Question: Which state is mentioned in the document?
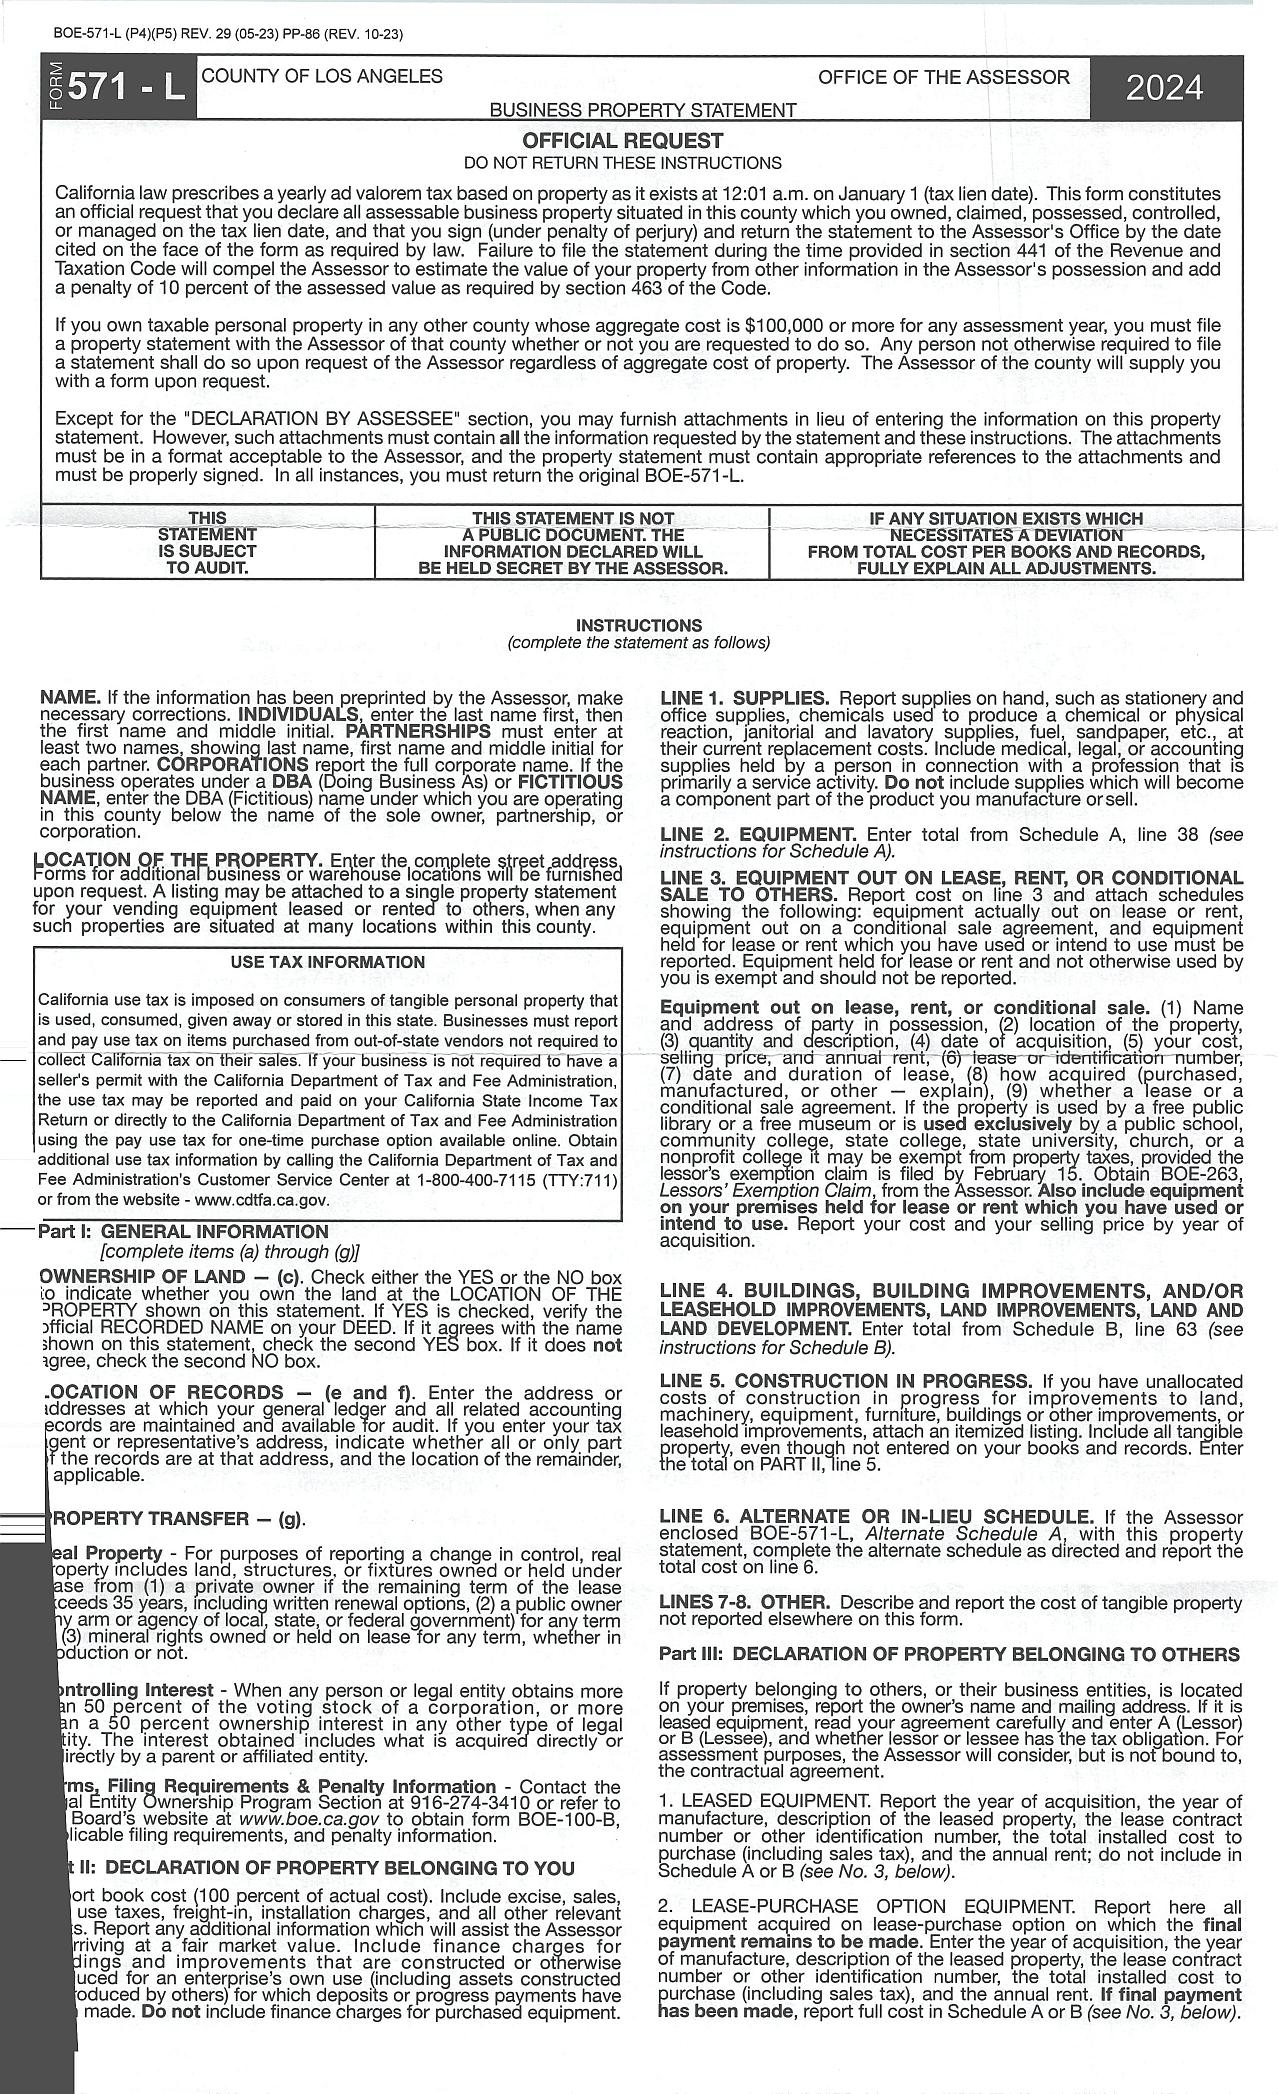
Answer: "California"